Question: What was observed in the imaging?
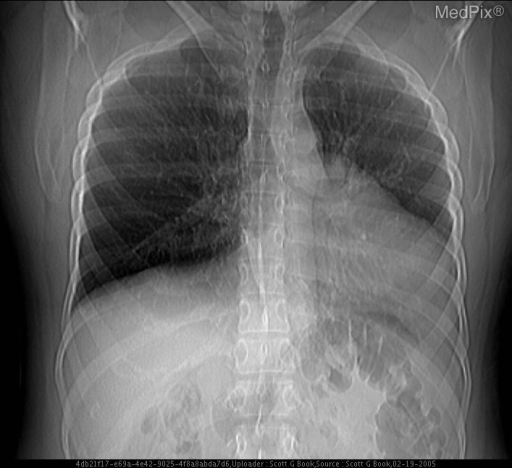
Answer: The imaging shows Scout view from CT demontrates left sided heart deviation.
Axial CT images demonstrate left sided cardiac deviation with rotational component and absence of left sided pericardium with interpostion of lung between aorta and left main pulmonary artery.
Multiplane MRI images demonstrate absent left and posterior pericardial fat and pericardium. Left sided cardiac deviation..